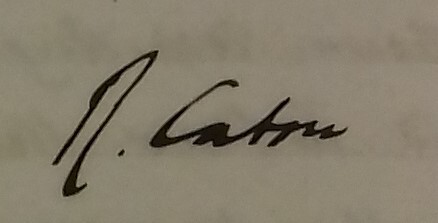
Signature of: richard caton